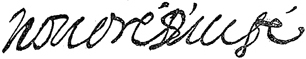
Signature of: honoré d urfé